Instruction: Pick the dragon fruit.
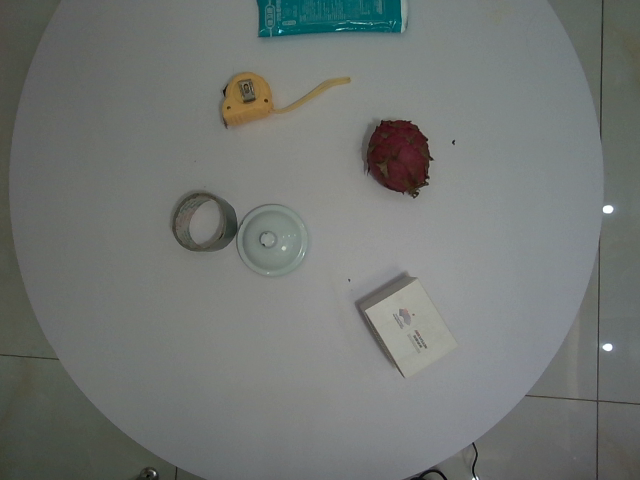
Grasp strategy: vertical